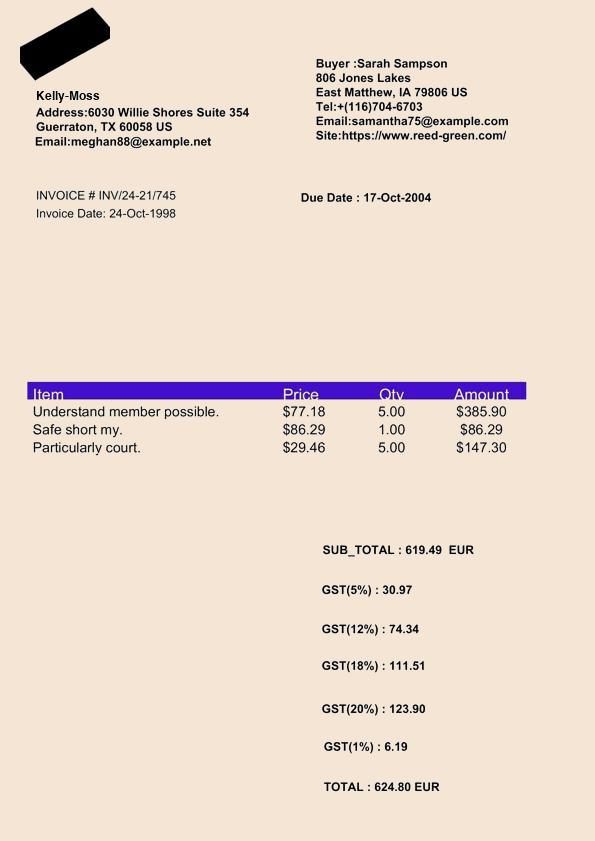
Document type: Invoice